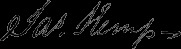
Signature of: james kemp